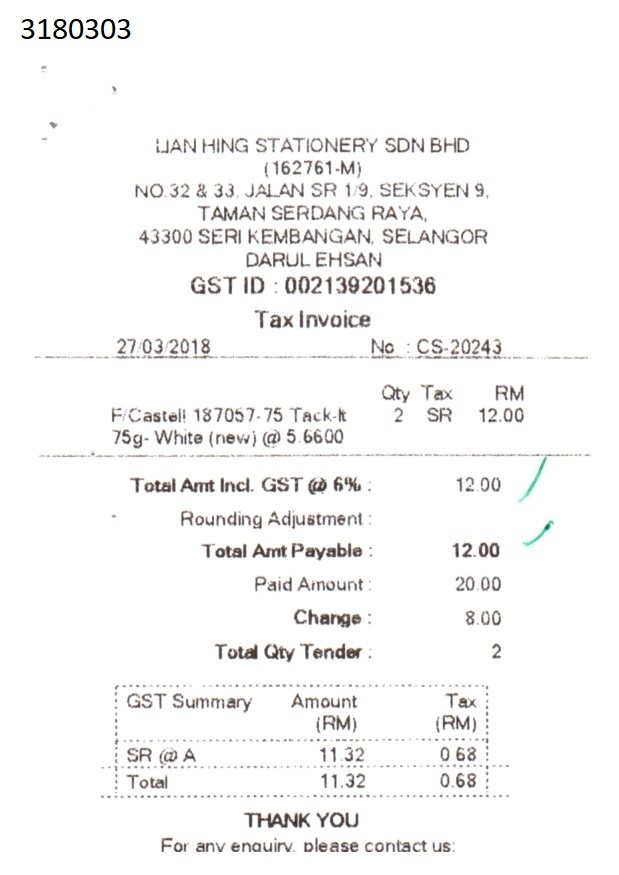
3180303
LIAN HING STATIONERY SDN BHD
(162761-M)
NO.32 & 33, JALAN SR 1/9, SEKSYEN 9,
TAMAN SERDANG RAYA,
43300 SERI KEMBANGAN, SELANGOR
DARUL EHSAN
GST ID : 002139201536
TAX INVOICE
27/03/2018
NO : CS-20243
QTY
TAX
RM
F/CASTELL 187057- 75 TACK-LT
2
SR
12.00
75G- WHITE (NEW) @ 5.6600
TOTAL AMT INCL. GST @ 6% :
12.00
ROUNDING ADJUSTMENT :
TOTAL AMT PAYABLE :
12.00
PAID AMOUNT :
20.00
CHANGE :
8.00
TOTAL QTY TENDER :
2
GST SUMMARY
AMOUNT
TAX
(RM)
(RM)
SR @ A
11.32
0.68
TOTAL
11.32
0.68
THANK YOU
FOR ANY ENQUIRY, PLEASE CONTACT US: